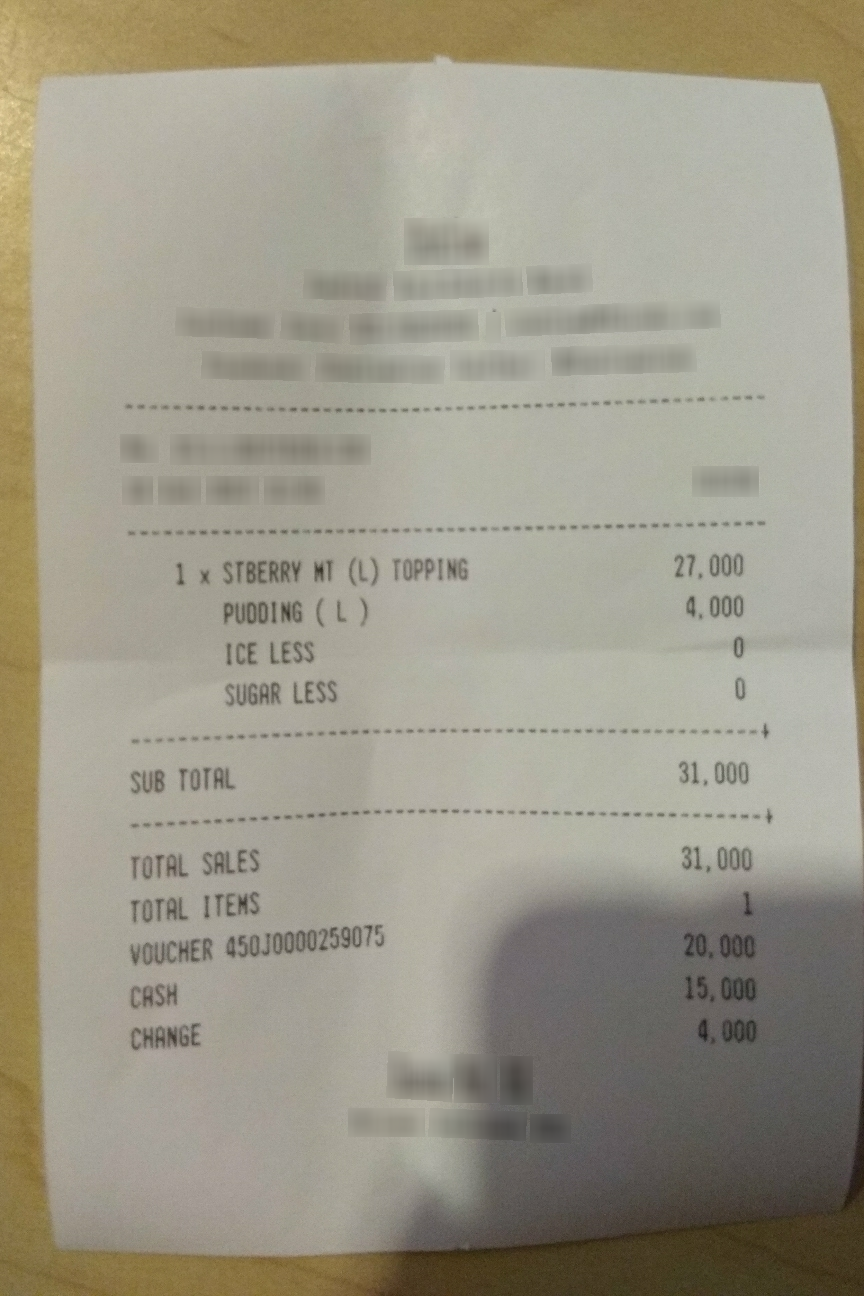
Number of items: 5
Subtotal: 31,000
Total: 31,000
OCR text regions:
text: x
text: TOTAL
text: SALES
text: 31,000
text: TOTAL
text: ITEMS
text: 1
text: VOUCHER
text: 450J0000259075
text: 20,000
text: CASH
text: 15,000
text: CHANGE
text: 4,000
text: SUB
text: TOTAL
text: 31,000
text: 1
text: STBERRY
text: MT
text: (L)
text: TOPPING
text: 27,000
text: PUDDING
text: (L)
text: 4,000
text: ICE
text: LESS
text: 0
text: SUGAR
text: LESS
text: 0